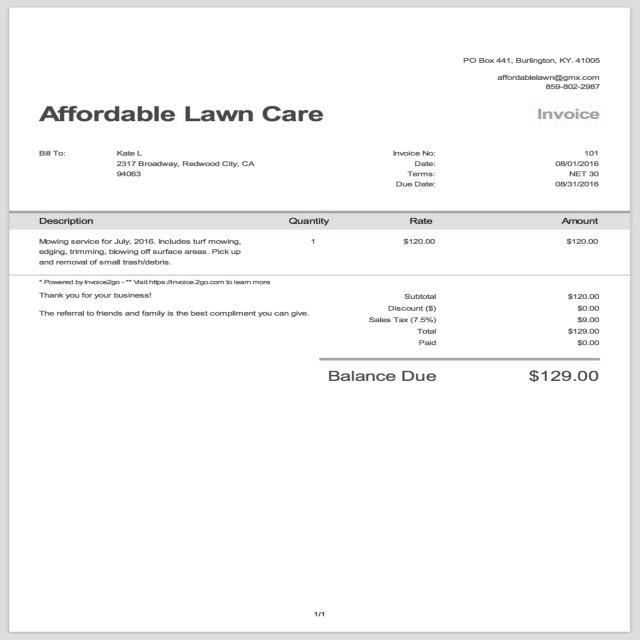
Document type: Invoice